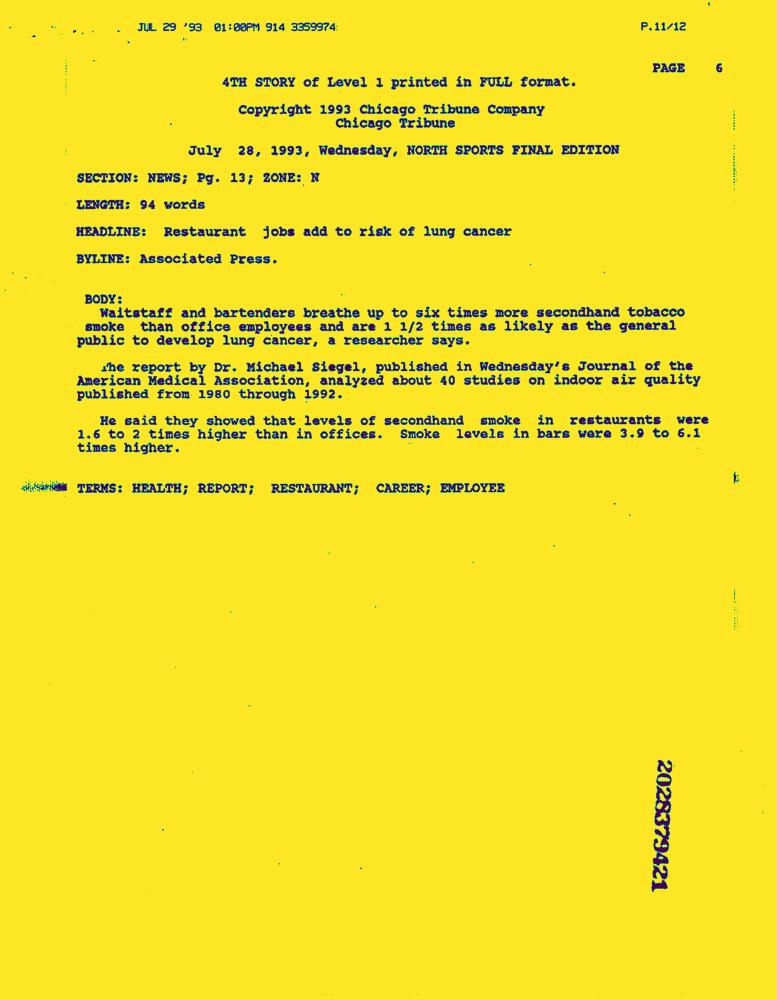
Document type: News-Article